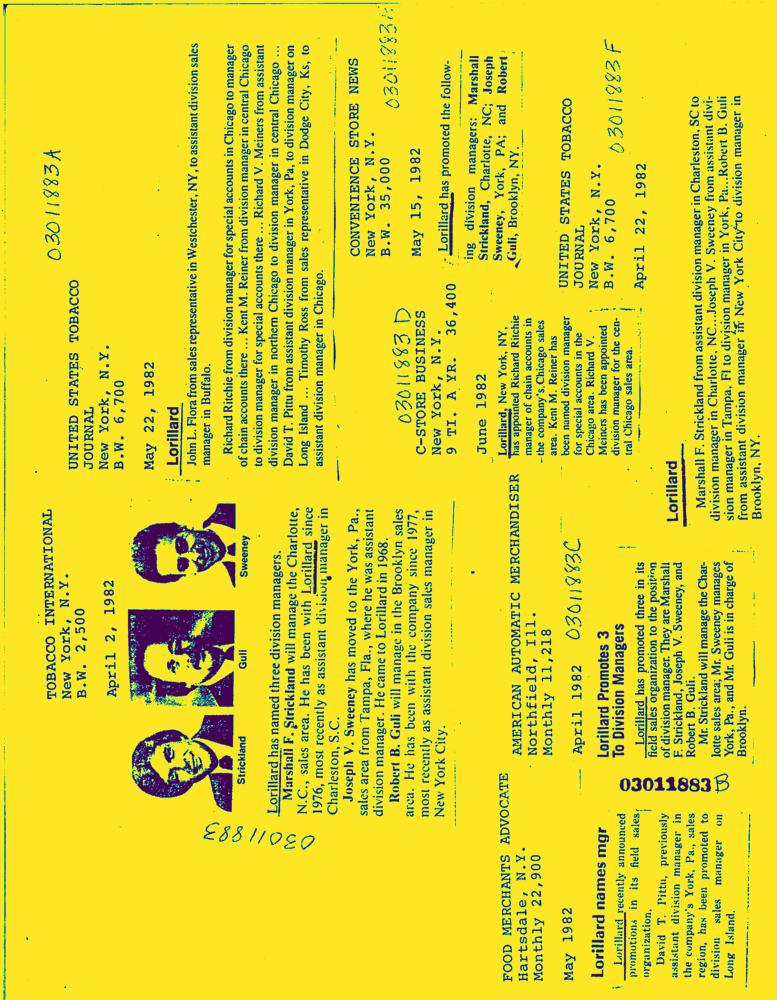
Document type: News-Article